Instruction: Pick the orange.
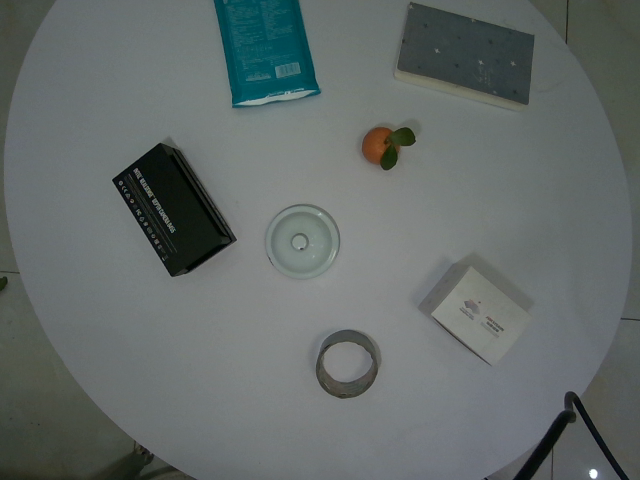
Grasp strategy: vertical